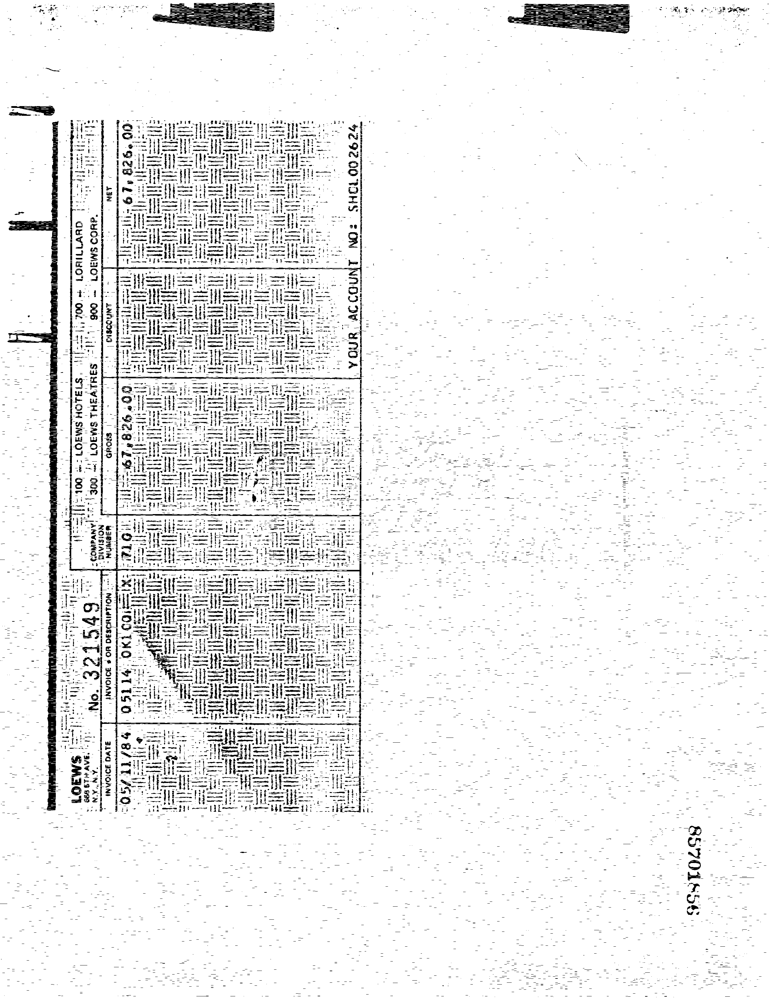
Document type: Invoice